Question: What is the main concern?
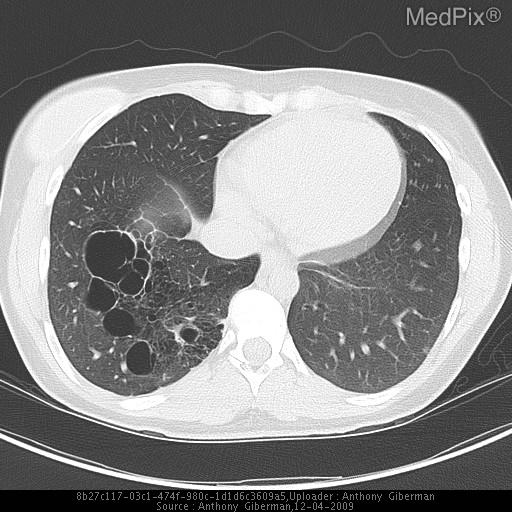
Answer: The findings suggest 1st Image: PA and lateral radiographs of the chest demonstrate patchy air space density involving the right lower lobe. There is a cavitary lesion with an air-fluid level worrisome for abscess formation.  The remainder of the lung parenchyma is clear and evenly aerated without additional regions of consolidation identified.   There is focal extroconvex curvature involving the thoracic spine, unchanged.

Next 3 images: Within the right lung base there is a large area of consolidation with accompanying bronchiectasis as well as a cavitary lesion with an air fluid level.  Several additional areas of patchy opacity are present likely representing accompanying atelectasis.  There is no evidence of pneumothorax or pleural effusion.  No enlarged lymph nodes are identified.

Last image: There is a cluster of well-defined thin-walled cysts in the right lung base, some of which are confluent.  The previously noted marked soft tissue thickening around them has resolved during the study interval as has the air-fluid level.  No soft tissue thickening persists in this region.  The lungs are otherwise clear.. Well-defined multicystic region in the R lung base.   Incidentally noted are bilateral breast implants - only the right shown on this level.. The patient might have a history of 22-year-old woman with history of recurrent pulmonary infections presents with cough for 2.5 weeks, fever, intermittent sputum production, but no hemoptysis.